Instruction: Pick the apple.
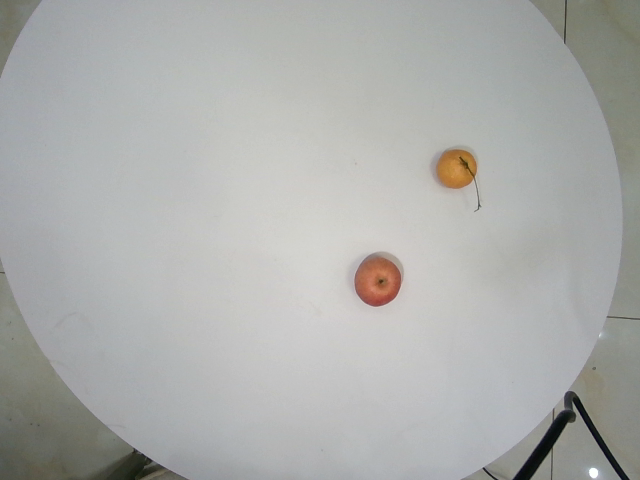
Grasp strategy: vertical